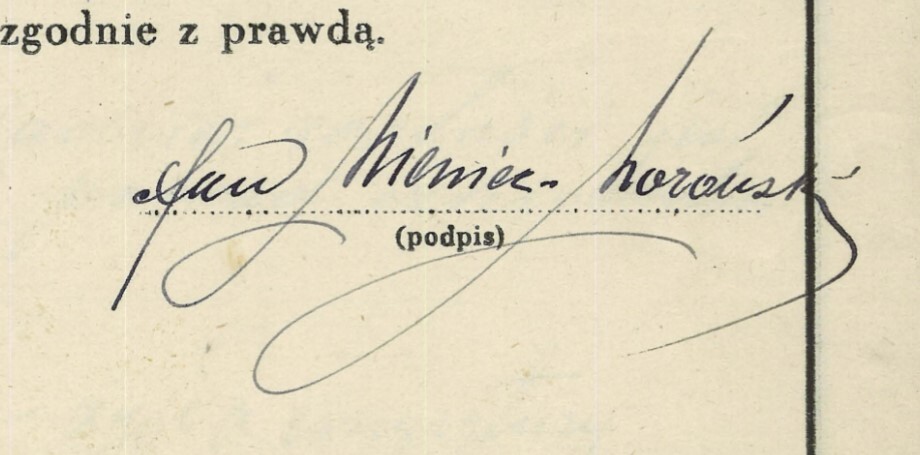
Signature of: jan niemiec moroński